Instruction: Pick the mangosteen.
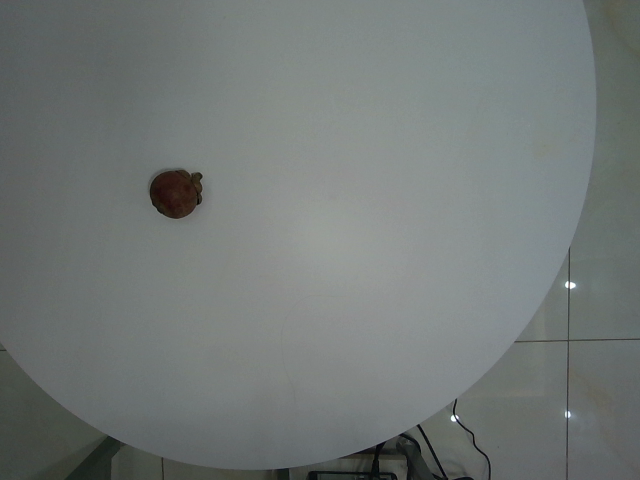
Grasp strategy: vertical